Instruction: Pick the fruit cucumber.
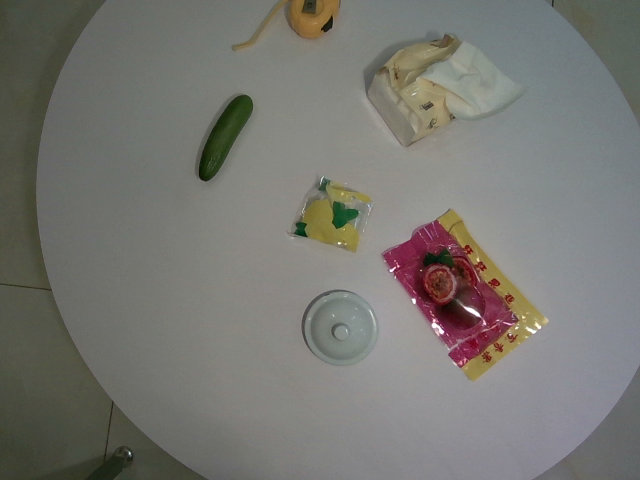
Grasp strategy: vertical